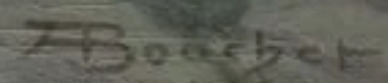
Signature of: auguste bouchet